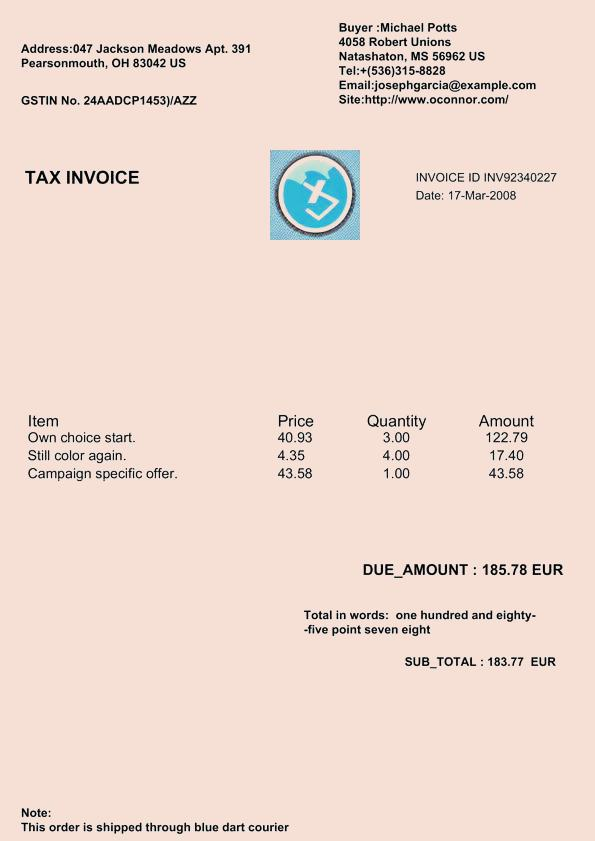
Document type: Invoice